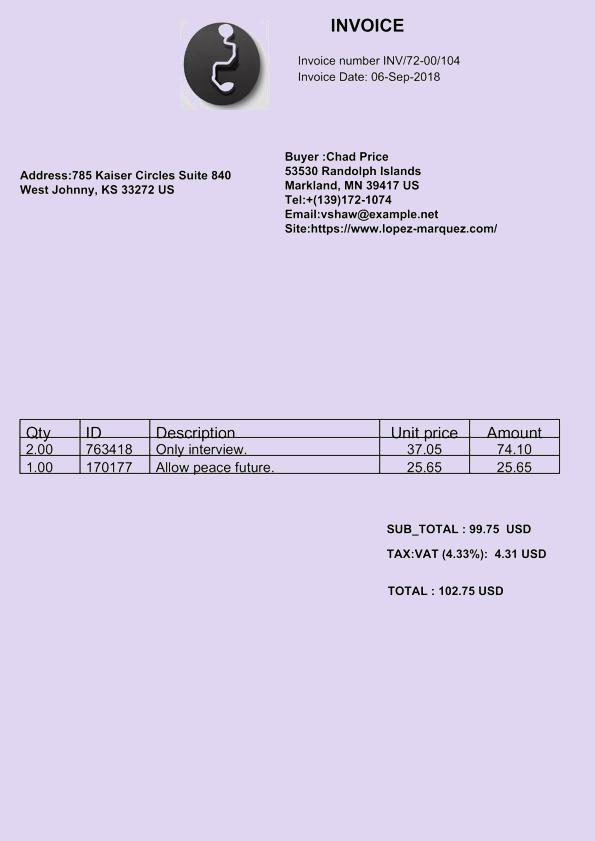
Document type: Invoice